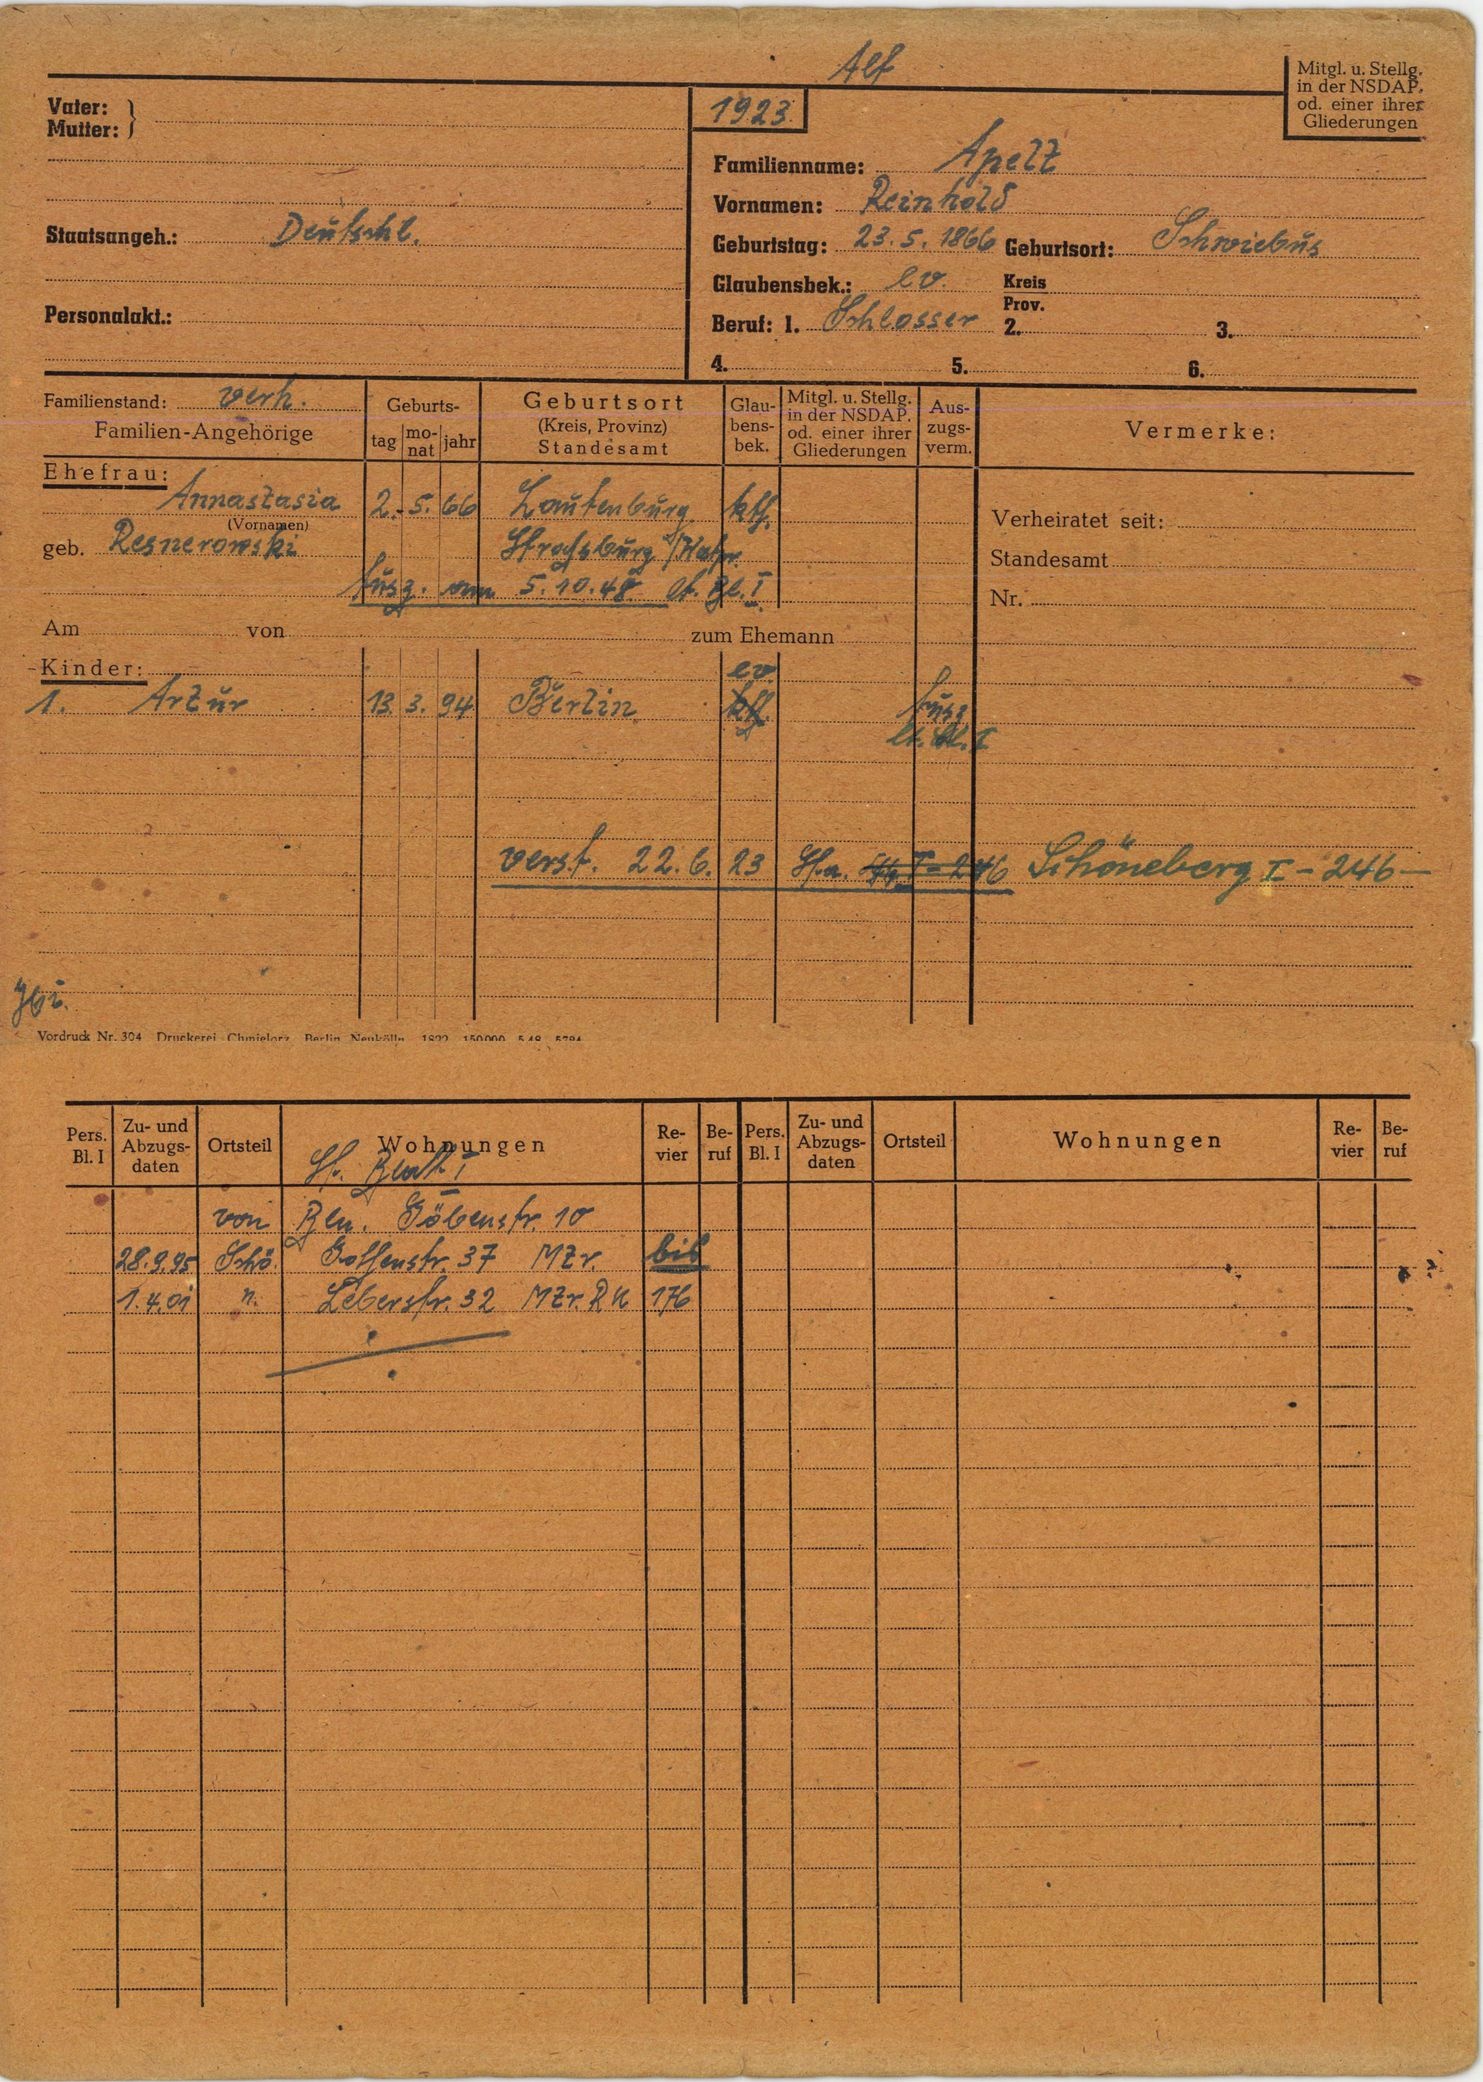
Apelt